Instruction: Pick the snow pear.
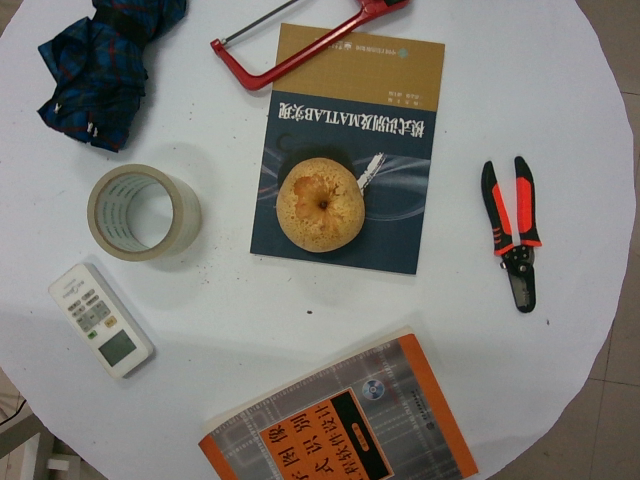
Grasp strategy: vertical